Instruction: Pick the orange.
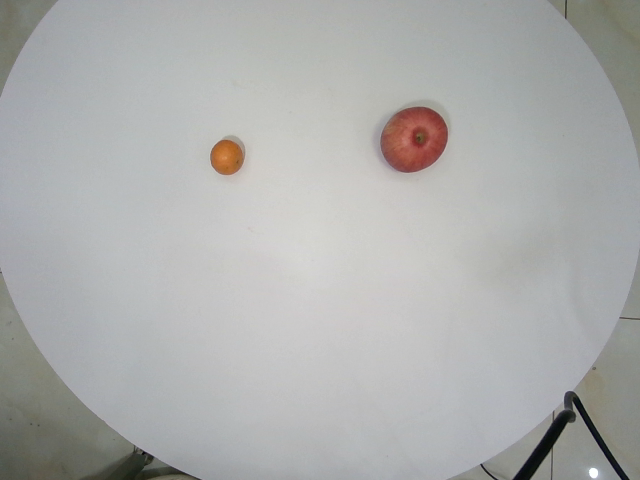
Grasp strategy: vertical